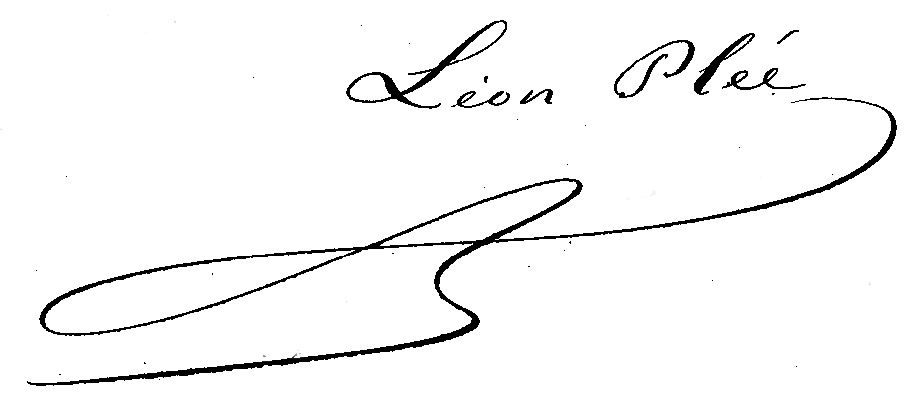
Signature of: léon plée